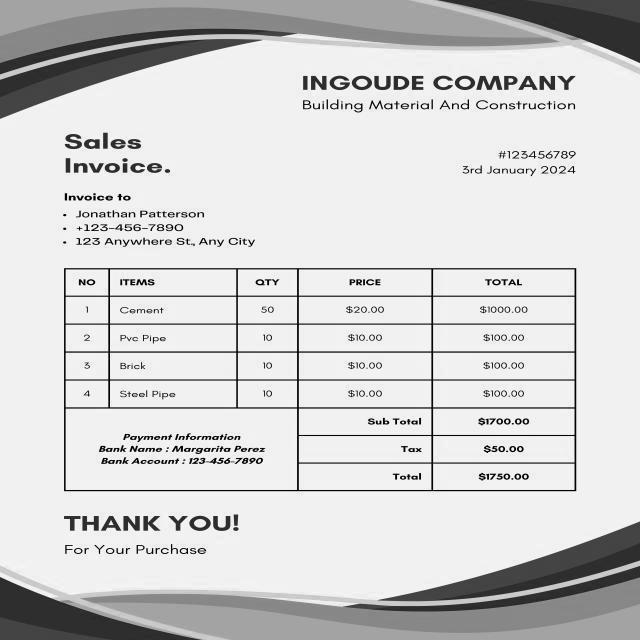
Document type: Invoice